Question: What do the imaging results show?
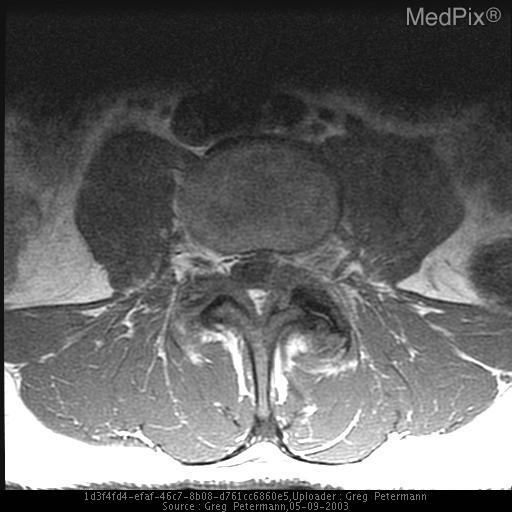
Answer: The imaging shows non enhancing cystic lesion, hypointense signal on T1 and hyperintense on T2 adjacent to a degenerative facet multiple MRI images showing nonenhancing cystic mass adjacent to degenerative facets.